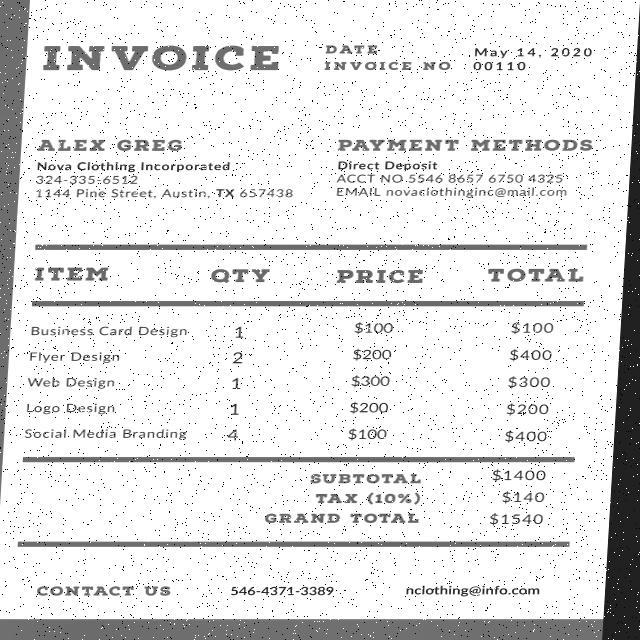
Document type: Invoice